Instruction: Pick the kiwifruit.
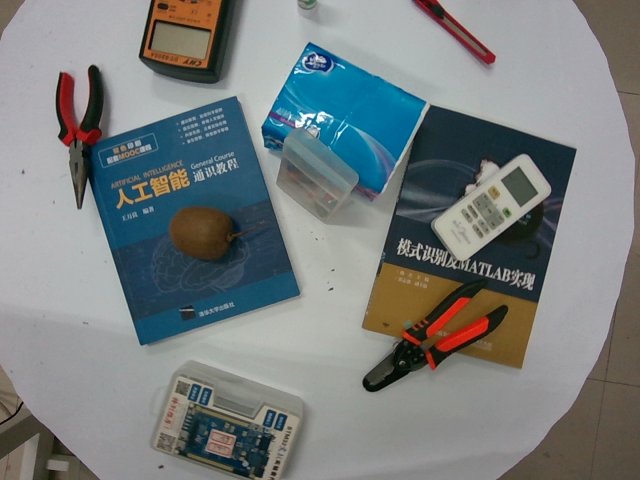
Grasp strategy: vertical